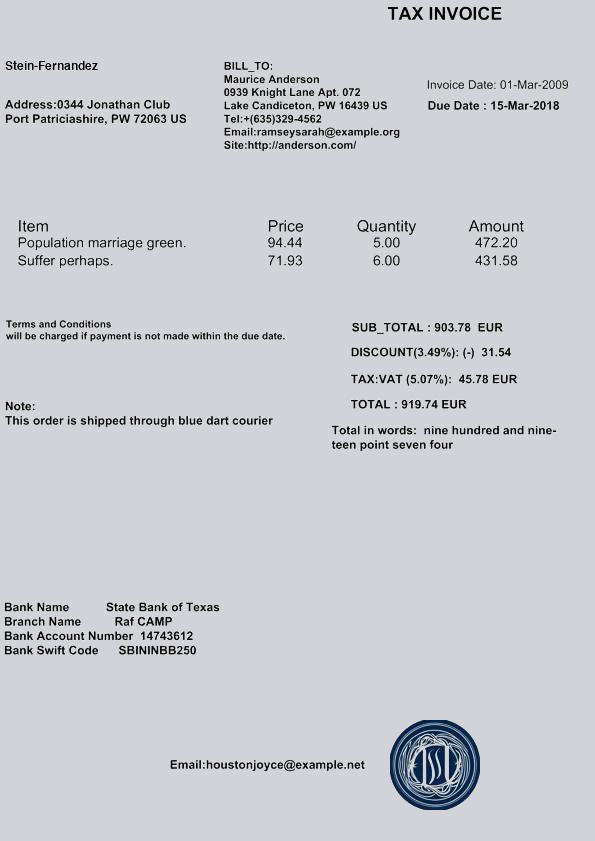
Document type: Invoice